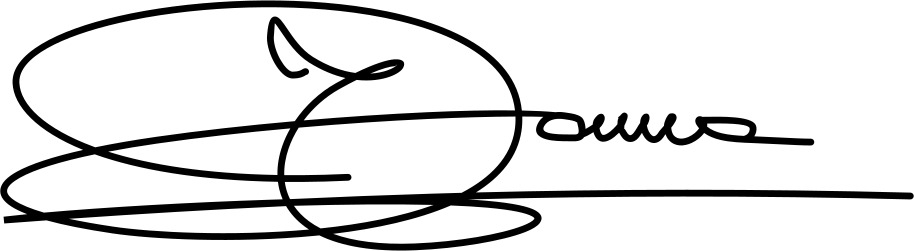
Signature of: ina rama